Patient: Male, age 2
A 2-year-old Brazilian white male toddler weighing 11.8kg - previously healthy - presented with vomiting after meals, muscular weakness, generalized pain, abdominal cramps, intestinal constipation and inappetence that had begun 25 days prior to his first examination. There was no relevant information about family history.
He was admitted to the pediatric intensive care unit dehydrated, pallid, referring generalized pain, mainly on legs, arms and in abdomen, and was almost unable to walk. At first, the staff thought it could be sepsis or some endocrinological disorder. However, the initial laboratory tests showed heightened ionic calcium levels in the blood (2.95 mmol/L; normal: 1.11 to 1.40 mmol/L). Other laboratory analyses showed hemoglobin: 9.5 g/mL, white blood cell count: 9,460 cells/mm3, platelet count: 206,000/mm3. Urinalysis showed an elevated leukocyte presence (100 leukocytes/field; normal: < 10/field).
As soon as we received the results of the calcium analysis we submitted the patient to a pelvic X-ray to check calcification status. The X-ray revealed substantial osteolysis ( Figure 1).
We started treatment for hypercalcemia with hydration and low doses of furosemide (1mg/kg/day divided into 3 doses, duration 2 days) in order to raise the calcium excretion by the kidneys . We decided to start pamidronate (0.5mg/kg/day, duration 3 days) - a second-generation bisphosphonate class drug - to stop the osteolysis by the inhibition of calcium resorption . The symptoms of hypercalcemia subsided and the patient improved.
Subsequent laboratory analysis showed that PTH was low at 8 pg/mL (normal: 10 to 65 pg/mL), calcitonin was normal at 8 pg/mL (normal: less than 12 pg/mL) and 1, 25(OH) 2D3 was low at 21 ng/mL (normal: 30 to 60 ng/mL).
A myelogram was performed and was compatible with acute leukemia. The immunophenotype showed the presence of immature T-type cells that expressed intracytoplasmic CD3 antigens, CD7, CD5, CD1a and partial terminal deoxynucleotidyl transferase (TdT). The presence of CD45 at moderately high levels and a lack of CD2 expression in the studied cells were also observed.
The patient underwent chemotherapy based on the standard Berlin-Frankfurt-Munich (BMF) protocol for pediatric ALL. Complete clinical remission occurred after the first cycle of chemotherapy. As a result, calcium levels returned to normal (ionic calcium: 1.2 mmol/L).
Seven months after starting treatment, fever and bacteremia occured, with no associated neutropenia. An infectious disease screen was performed (blood and urine cultures included), and chest x-ray revealed multiple dense nodular structures. A CT scan confirmed structures resembling calcium nodules not exceeding 1 cm in diameter with peribronchovascular distribution, affecting both lungs mainly in the inferior lobes ( Figure 2). Plasma calcium levels (ionized calcium: 1.2 mmol/L) were normal at that time. Tests for fungal infection, and specifically for Aspergillus spp., gave negative results. We also tested for Cryptococcus neoformans (agglutination test), Cytomegalovirus spp. (antigenemia), tuberculosis (three gastric lavages) and respiratory viruses (nasal secretion tests), with all negative results. The patient had no respiratory symtoms or hypoxemia. Despite the negative results, while the search for an infectious agent was ongoing, he received empiric antibiotic therapy, cefepime (150mg/kg/day) and vancomycin (60mg/kg/day) for 10 days, and lipossomal amphotericin B (5mg/kg/day) for 7 days.
The patient was free from infectious or respiratory disorders. Therefore we attributed the nodules observed in the CT images ( Figure 2) to previous hypercalcemia which possibly led to a process of pulmonary alveolar calcification. We did not perform a biopsy, since we saw no benefit to the patient of doing so.
Presently the patient is on maintenance chemotherapy with methotrexate (20mg/m2/once a week) and 6-mercaptopurine (50mg/m2/day) completing 106 weeks of treatment.
Keywords: acute lymphoblastic leukemia, hypercalcemia, osteolytic lesions, paediatric case report, pulmonary alveolar calcification
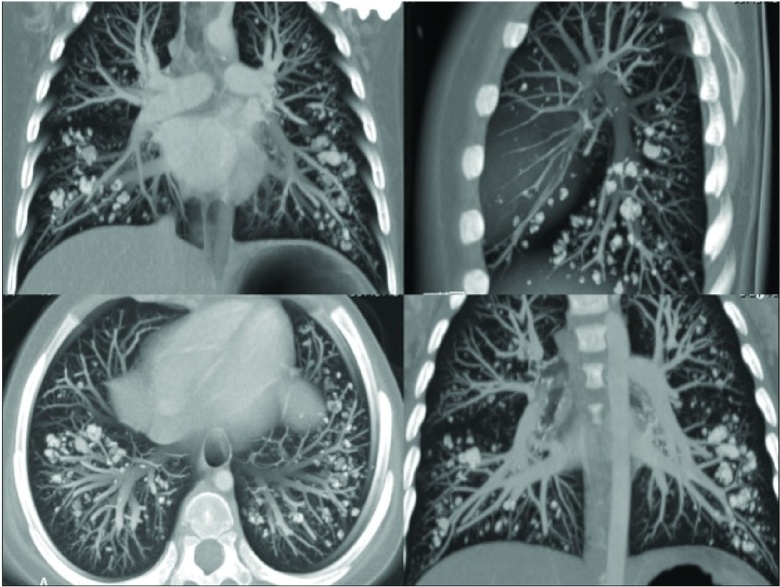
Image caption: Thorax CT scan: pulmonary alveolar calcification.